Question: What appears to be the issue?
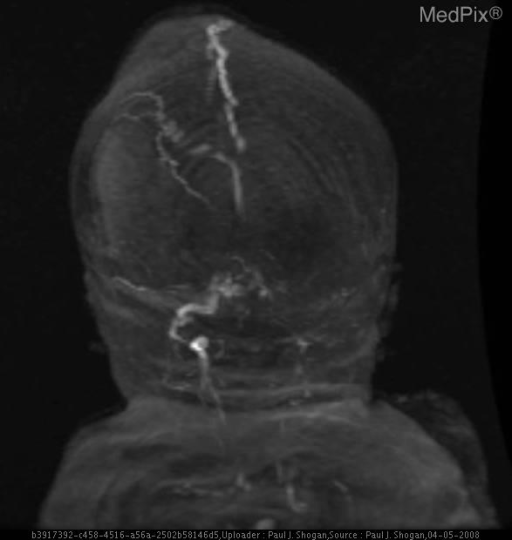
Answer: The findings suggest This patient has agenesis of the corpus callosum.  The posterior fossa is small, with a normally formed cerebellum, which is compressed inferiorly, and the 4th ventricle and cerebral aqueduct are patent.  The globes maintain cross-midline symmetry, and hypotelorism is noted.  The optic tracts are normally formed.  The thalami are fused, and there is partial interhemispheric fusion of the insular parenchyma, and a suggestion of anterior frontal lobe fusion.  There is a partially formed posterior falx cerebri, and anterior interhemispheric fissure.  There is a probable large monoventricle with a dorsal interhemispheric cyst, abutting dysplastic cerebral tissue.  There is an apparent hypoplastic left internal jugular vein.  A cephalocele at the vertex is also noted.. MRV reveals a hypoplastic left internal jugular vein.  The superior sagittal sinus maintains a midline course and does not extend over the cephalocele.. The patient might have a history of Full-term neonate with abnormal prenatal ultrasound..